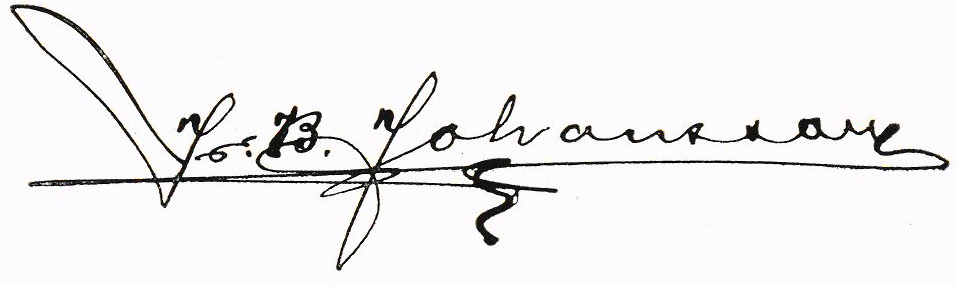
Signature of: johan bernhard johansson